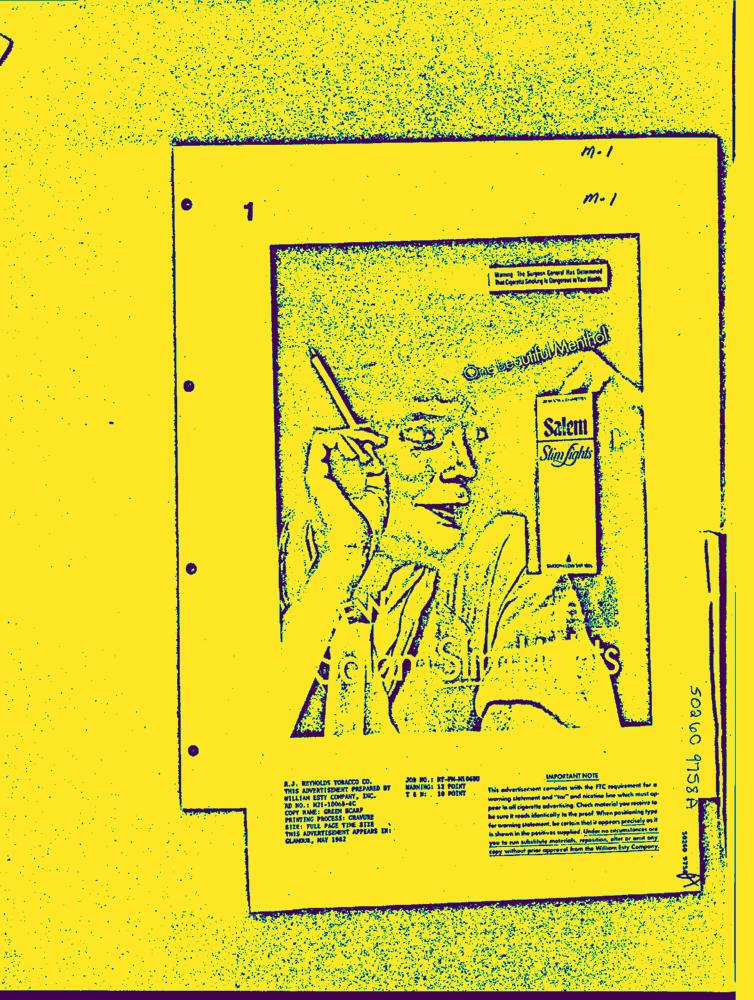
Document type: AD